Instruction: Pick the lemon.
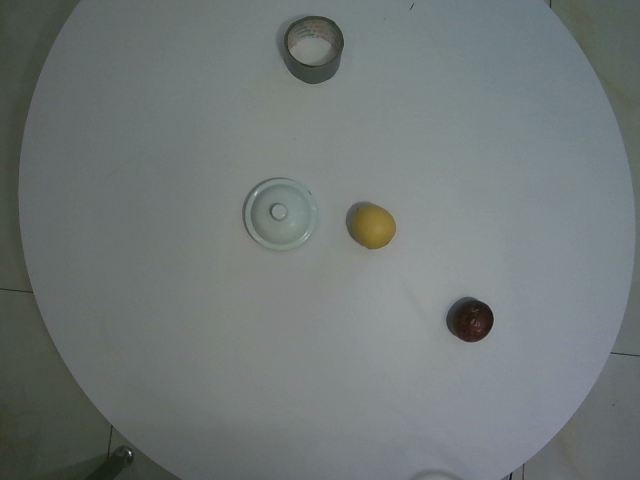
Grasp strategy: vertical